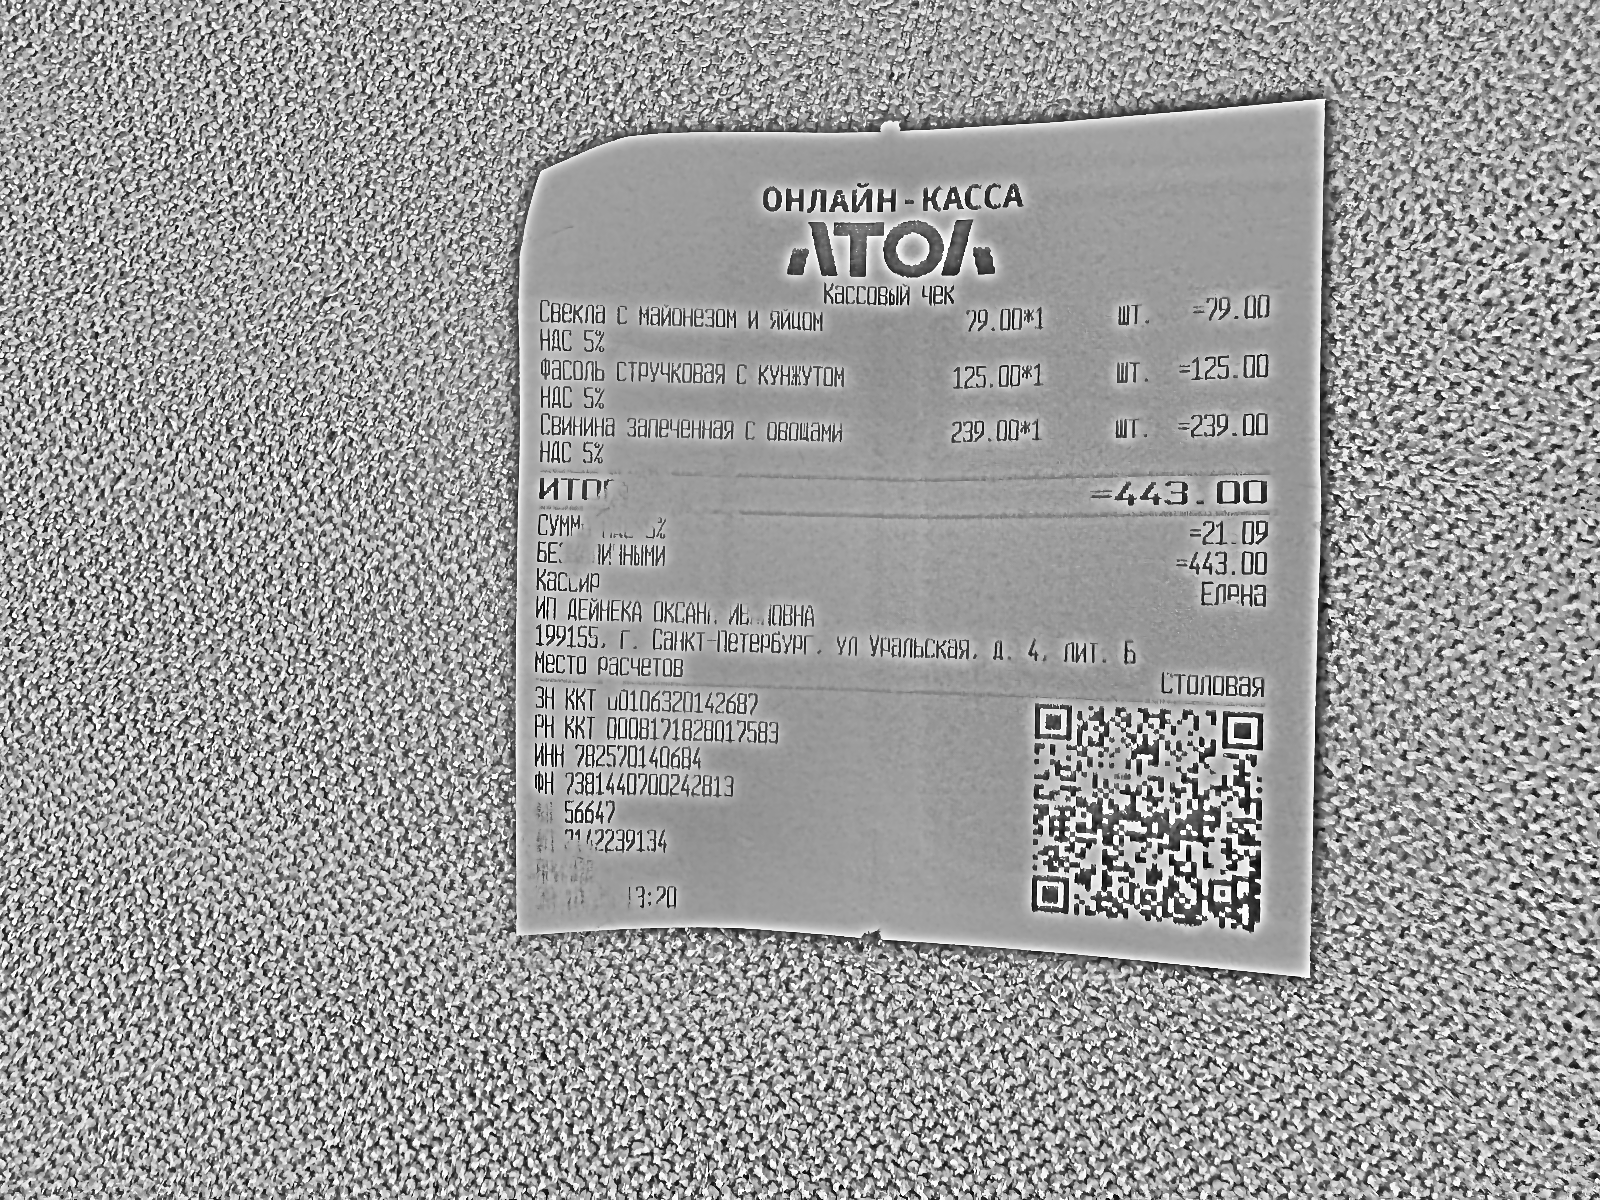
Продавец: ИП ДЕЙНЕКА ОКСАНА ИВАНОВНА
ИНН: 782570140684
Дата: 20.10.25
Товары: СВЕКЛА С МАЙОНЕЗОМ И ЯЙЦОМ; ФАСОЛЬ СТРУЧКОВАЯ С КУНЖУТОМ; СВИНИНА ЗАПЕЧЕННАЯ С ОВОЩАМИ
Количество: 1; 1; 1
Цена: 79.00; 125.00; 239.00
Сумма: 79.00; 125.00; 239.00
Итого: 443.00